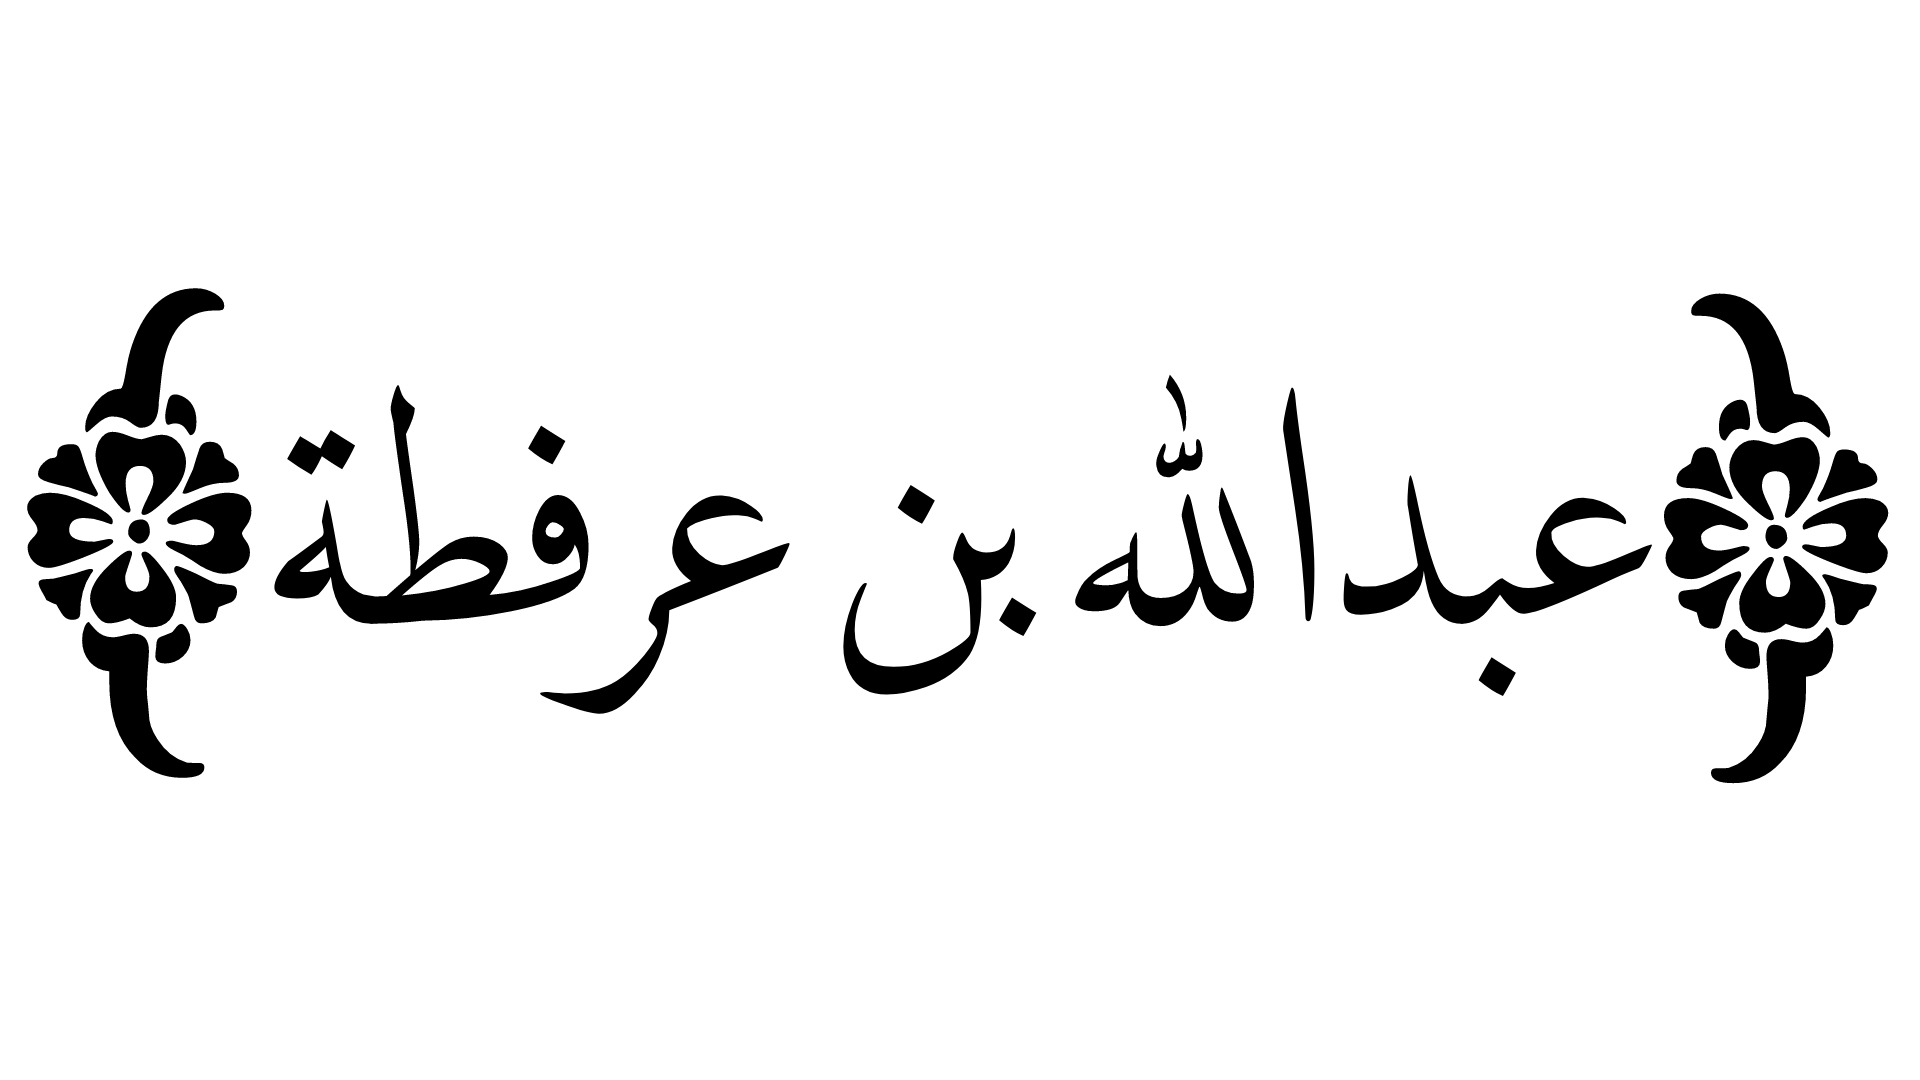
Signature of: abdallah ibn urfutah